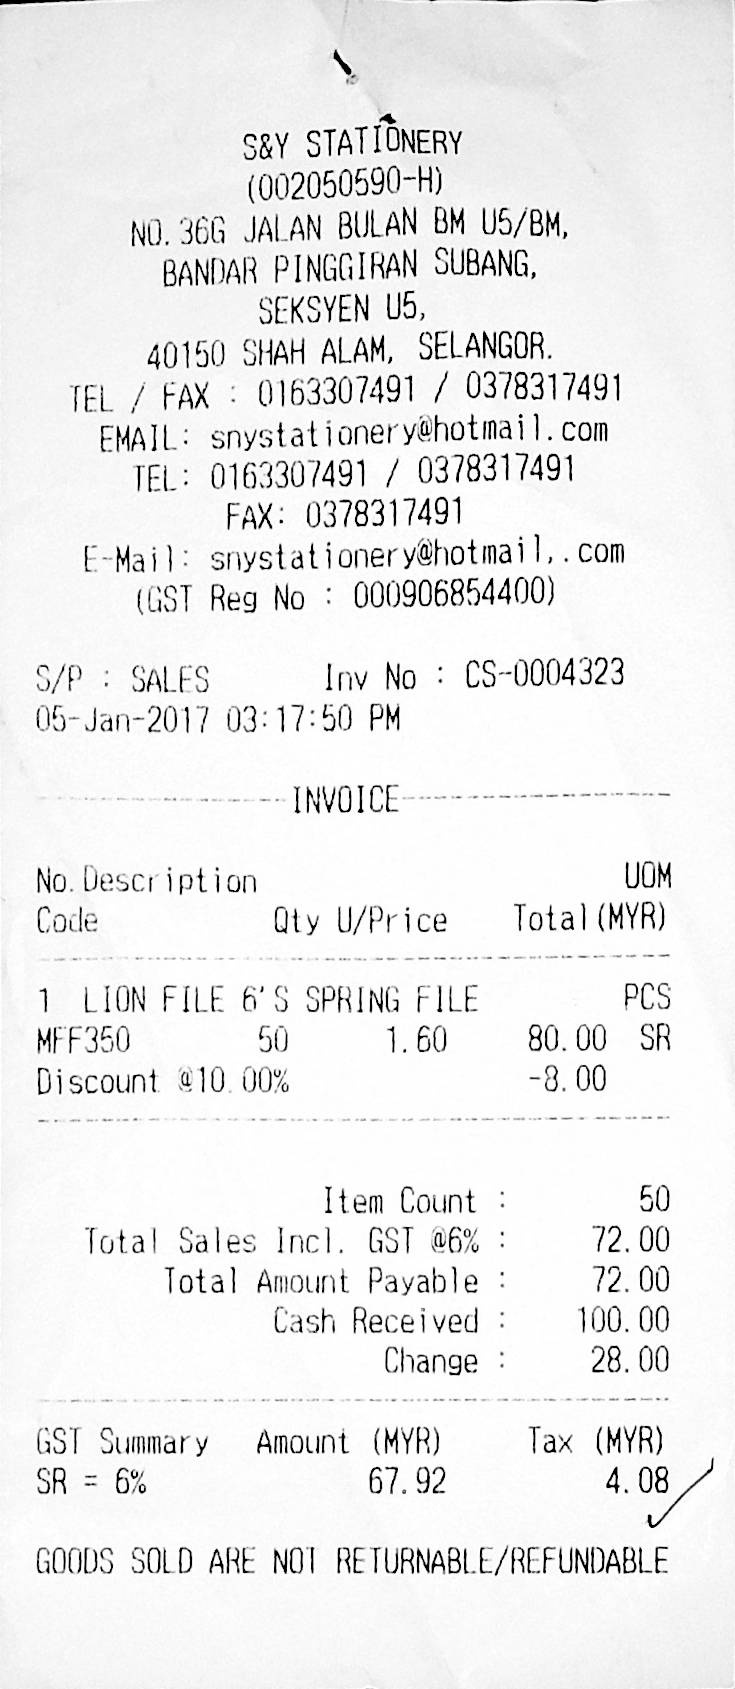
S&Y STATIONERY
(002050590-H)
NO.36G JALAN BULAN BM U5/BM,
BANDAR PINGGIRAN SUBANG,
SEKSYEN U5,
40150 SHAH ALAM, SELANGOR.
TEL / FAX : 0163307491 / 0378317491
EMAIL: SNYSTATIONERY@HOTMAIL.COM
TEL: 0163307491 / 0378317491
FAX: 0378317491
E-MAIL: SNYSTATIONERY@HOTMAIL,.COM
(GST REG NO : 000906854400)
S/P : SALES
INV NO : CS-0004323
05-JAN-2017 03:17:50 PM
INVOICE
NO.DESCRIPTION
UOM
CODE
QTY U/PRICE
TOTAL(MYR)
1
LION FILE 6'S SPRING FILE
PCS
MFF350
50
1.60
80.00
SR
DISCOUNT @10.00%
-8.00
ITEM COUNT :
50
TOTAL SALES INCL. GST @6% :
72.00
TOTAL AMOUNT PAYABLE :
72.00
CASH RECEIVED :
100.00
CHANGE :
28.00
GST SUMMARY
AMOUNT (MYR)
TAX (MYR)
SR = 6%
67.92
4.08
GOODS SOLD ARE NOT RETURNABLE/REFUNDABLE